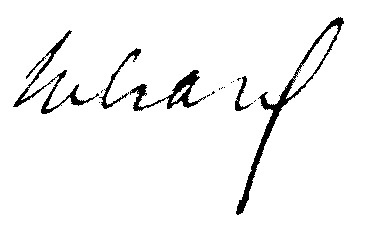
Signature of: pierre hébrard